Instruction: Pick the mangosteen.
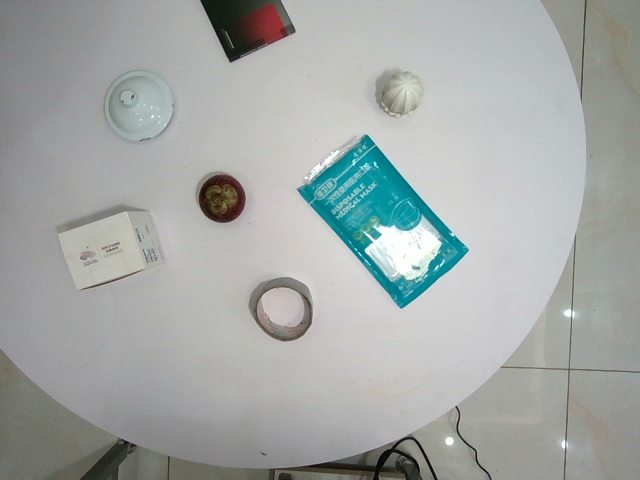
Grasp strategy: vertical